Question: In what way does the history help explain the case?
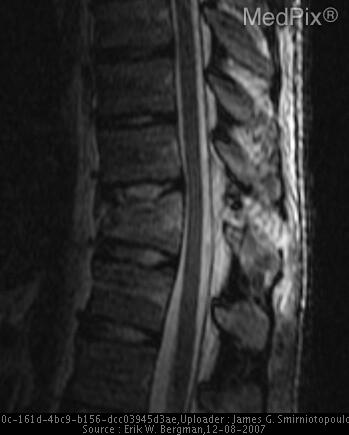
Answer: The patient's history of 23 y.o. man after a high fall is key in understanding the case.